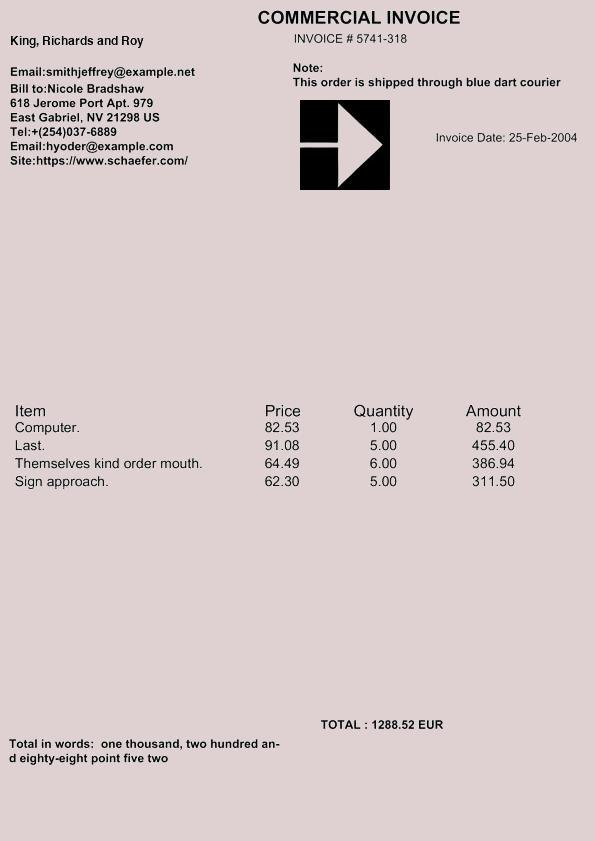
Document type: Invoice